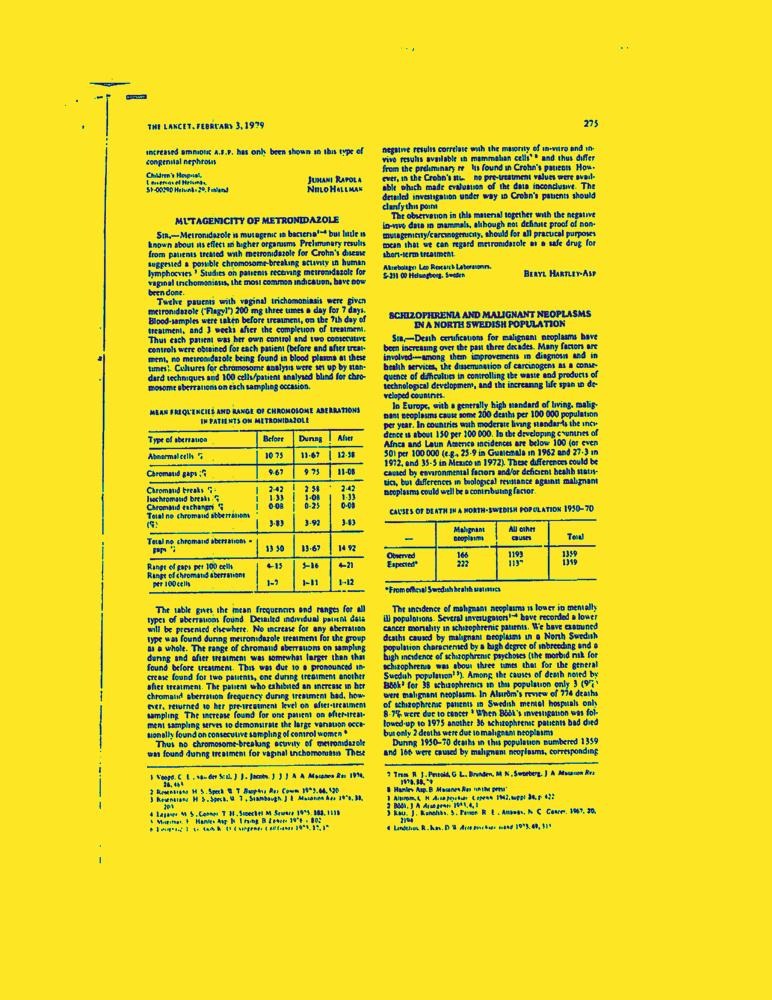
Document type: Letter-Doc